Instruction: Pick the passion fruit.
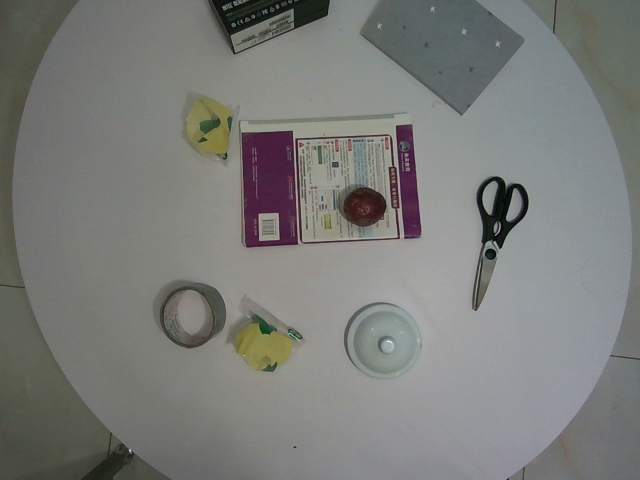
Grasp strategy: vertical